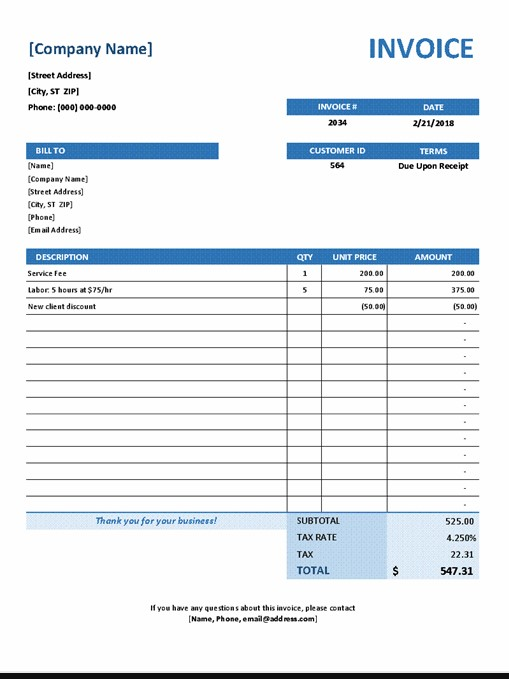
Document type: Invoice